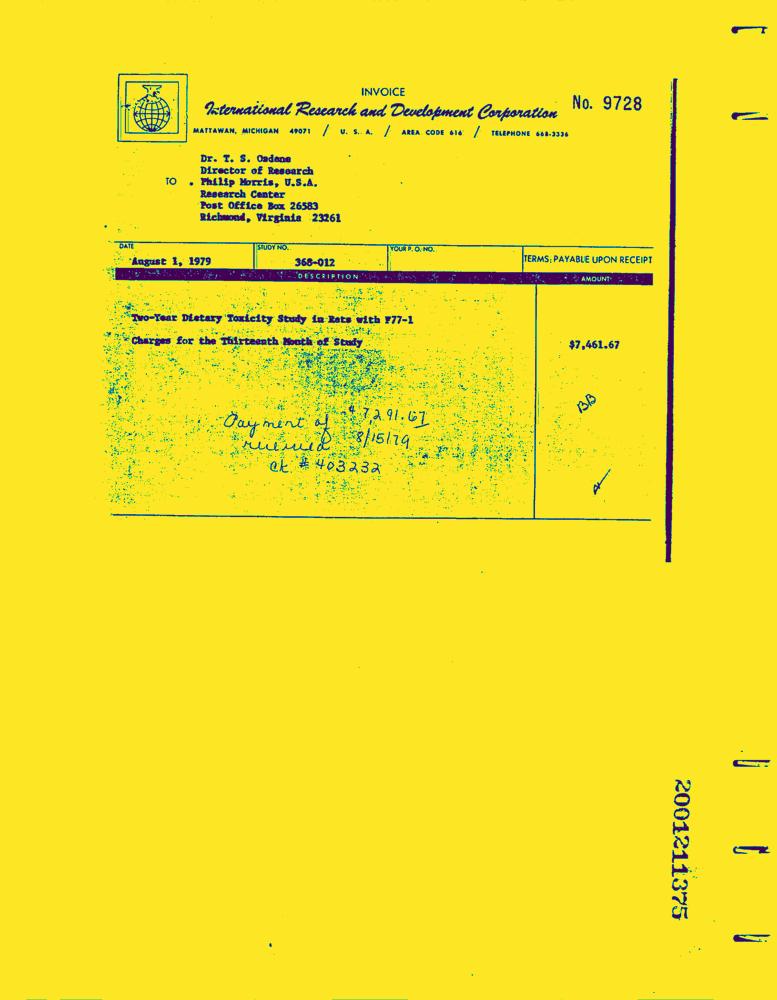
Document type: Invoice-Doc